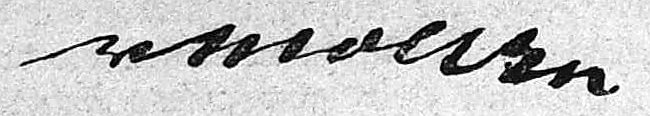
Signature of: helmuth von moltke the elder